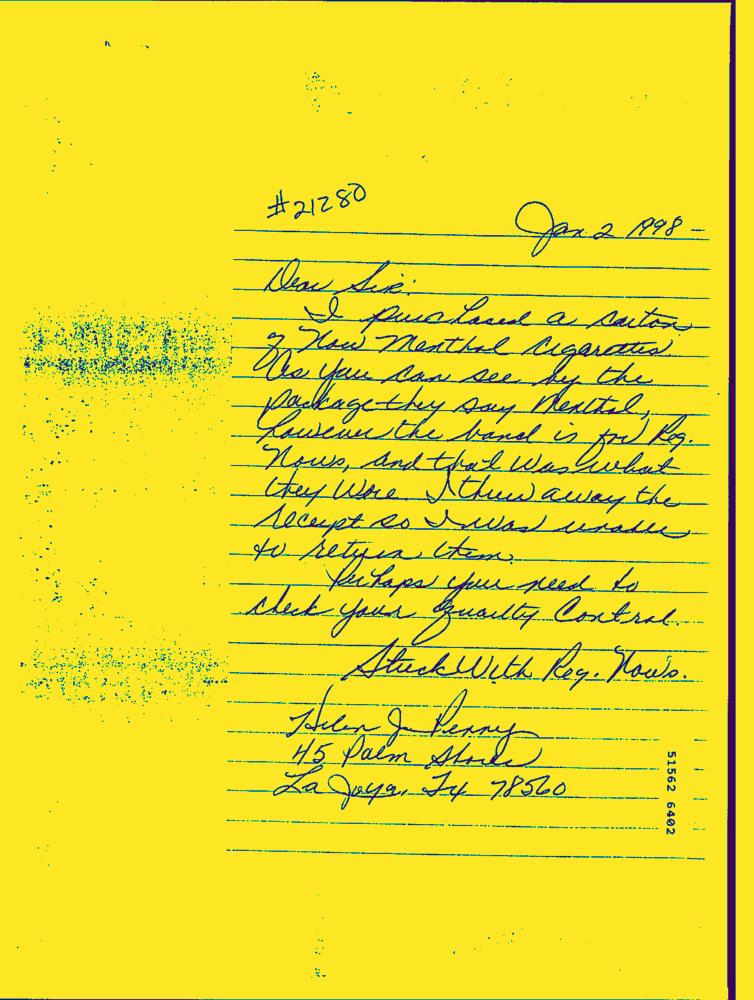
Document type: Hand-Written